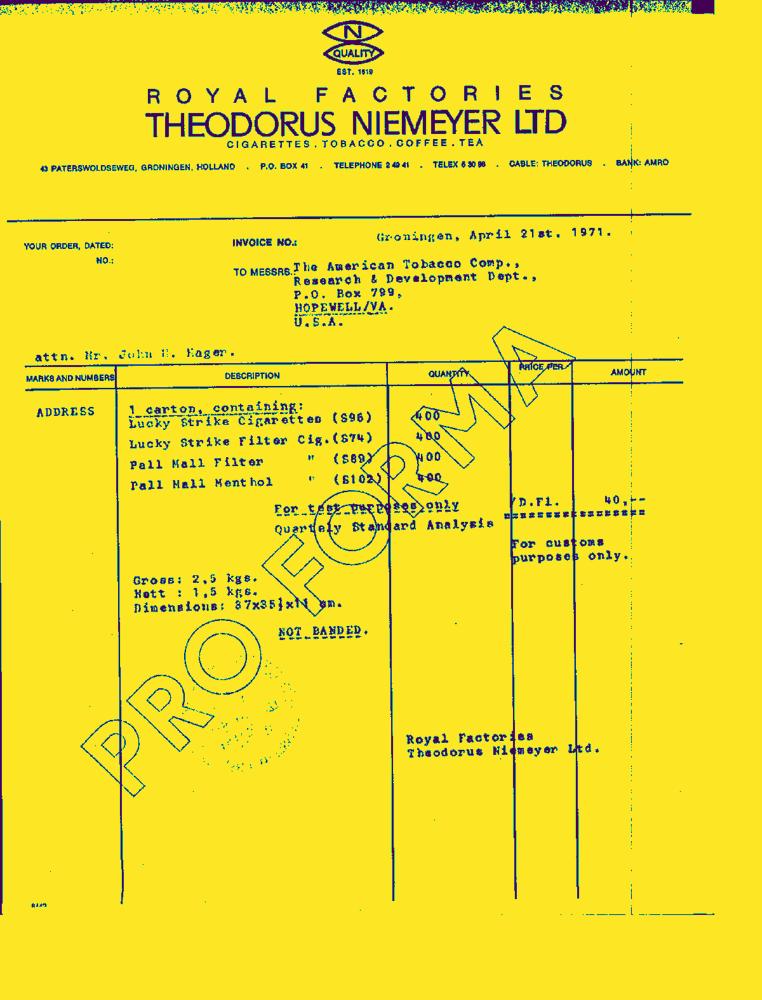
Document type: Invoice-Doc